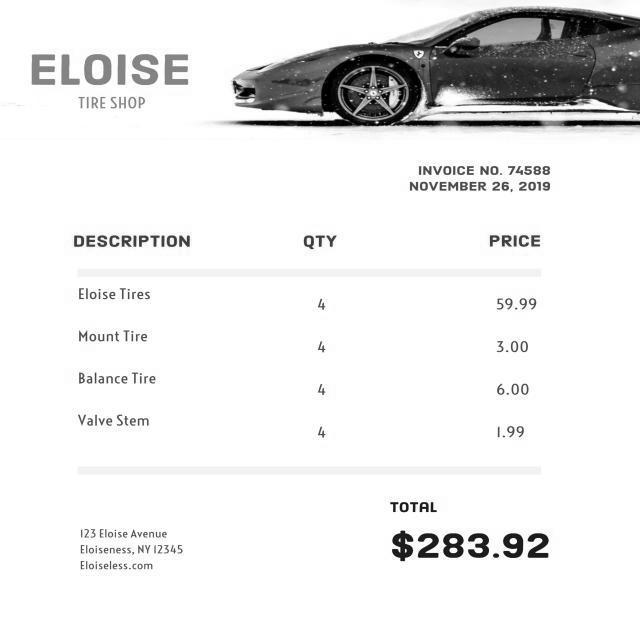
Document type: Invoice